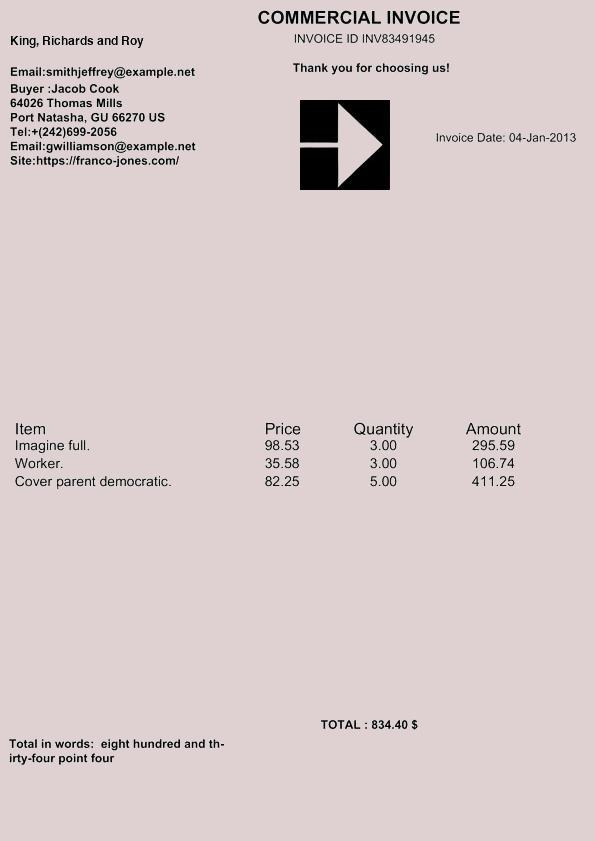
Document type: Invoice